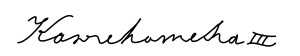
Signature of: kamehameha iii